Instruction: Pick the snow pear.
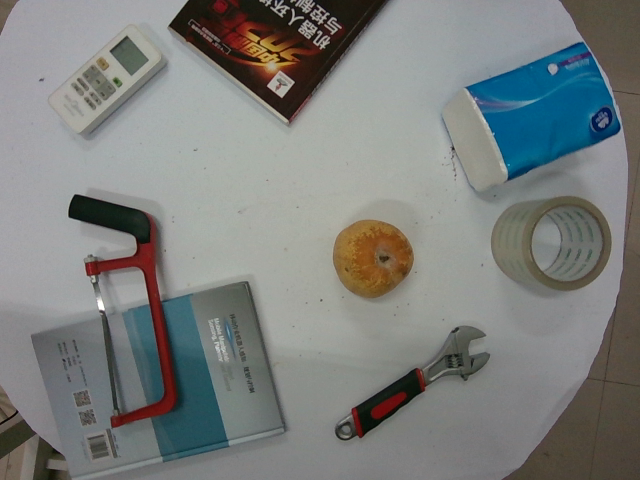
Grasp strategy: vertical